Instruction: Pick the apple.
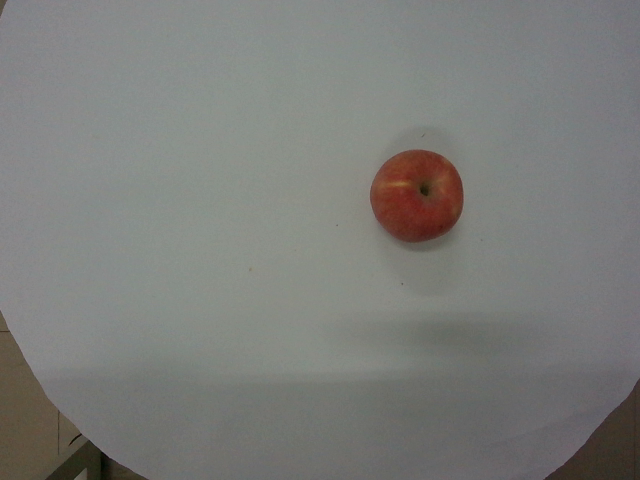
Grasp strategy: vertical